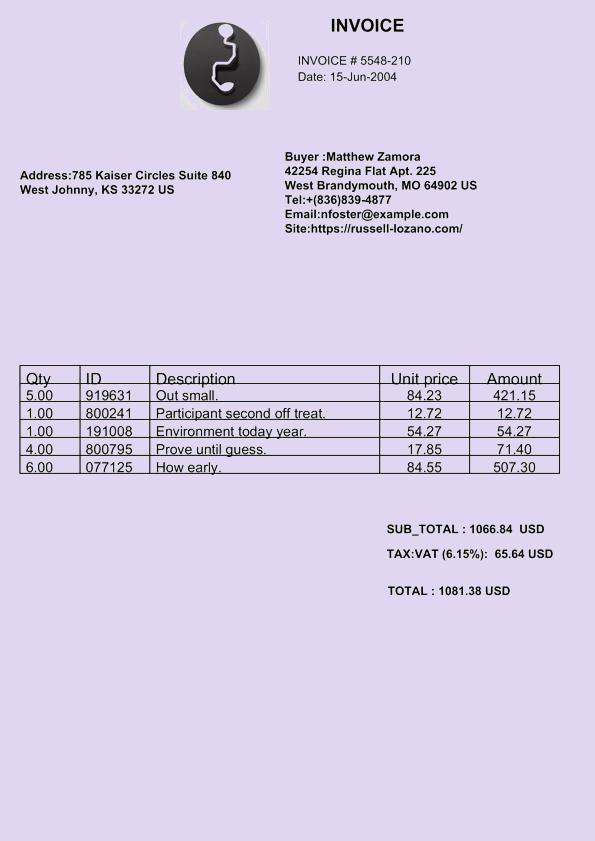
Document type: Invoice